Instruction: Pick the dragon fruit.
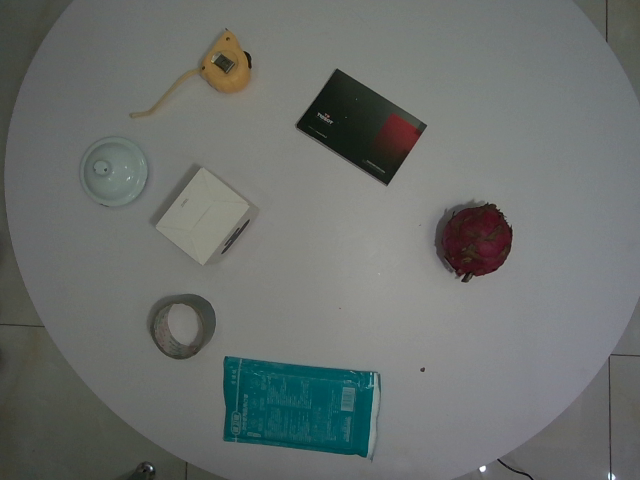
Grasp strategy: vertical